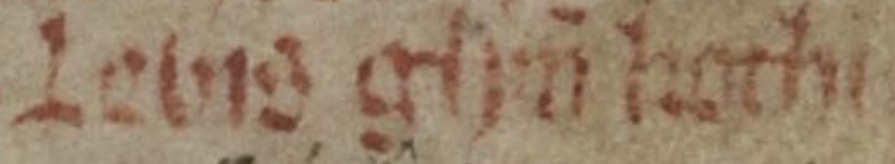
Signature of: lewys glyn cothi